Patient: Female, age 60
A 60-year-old female on prednisone 60 mg daily for a medical history of unspecified rheumatologic disorder was suspected to have interstitial lung disease seen on computed tomography scan of the chest [Figure 1]. She underwent bronchoscopy with bronchoalveolar lavage and TBLC. Her steroids were not held before the procedure. Bronchoalveolar lavage was done in the right upper lobe posterior segment, with 150 mL instilled and 120 mL recovered. A biopsy was obtained with the cryoprobe from the superior segment of the right lower lobe. One sample was obtained with one pass, complicated only by mild bleed that resolved after administration of cold saline and 3 mL epinephrine. She was discharged home several hours later without further complication.
Nine days later, the patient was admitted to the hospital with right upper quadrant abdominal pain, fever, and leukocytosis with a white blood cell count of 31,000. Computed tomography scan of the chest revealed right lower lobe cavitary lesion measuring 2.6 cm x 3.5 cm x 4 cm in the superior segment where the cryobiopsy was taken [Figure 2]. This lesion was new compared to imaging from 2 weeks prior. The patient was empirically placed on vancomycin and piperacillin-tazobactam with continuation of steroids. The fungal culture from prior bronchoscopy grew Fusarium species, and cryobiopsy tissue revealed only sparse chronic inflammation.
After consultation with infectious disease, antimicrobial therapy was narrowed to voriconazole to cover fungal species. A steroid taper was started to allow for healing and clearance of suspected abscess. Repeat bronchoscopy performed during hospitalization revealed only mild erythema of airways and small old blood in the anterior distal trachea.
Keywords: cryoadhesion, cryobiopsy, diffuse parenchymal lung disease, interstitial lung disease, transbronchial biopsy
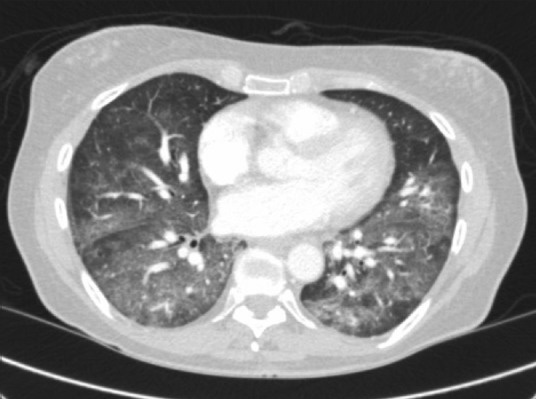
Image caption: Computed tomography chest showing cavitation in the right lower lobe with an air-fluid level that measures 2.6 cm x 3.2 cm, highly suggestive of lung abscess.